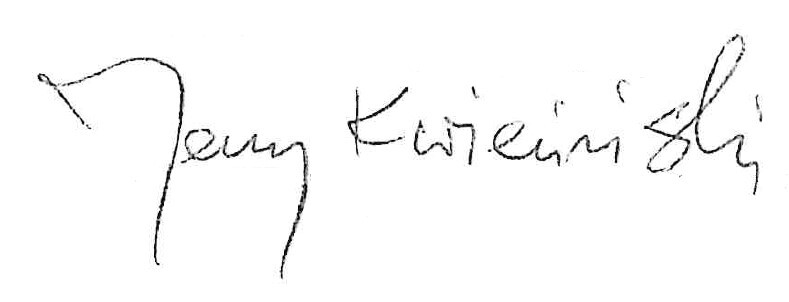
Signature of: jerzy kwieciński